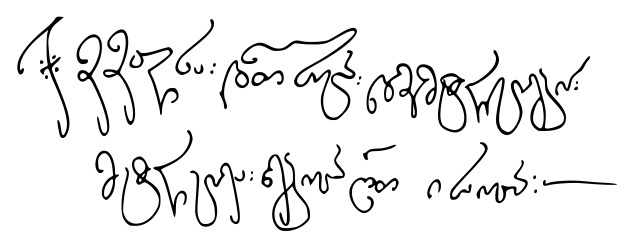
Signature of: david soslan